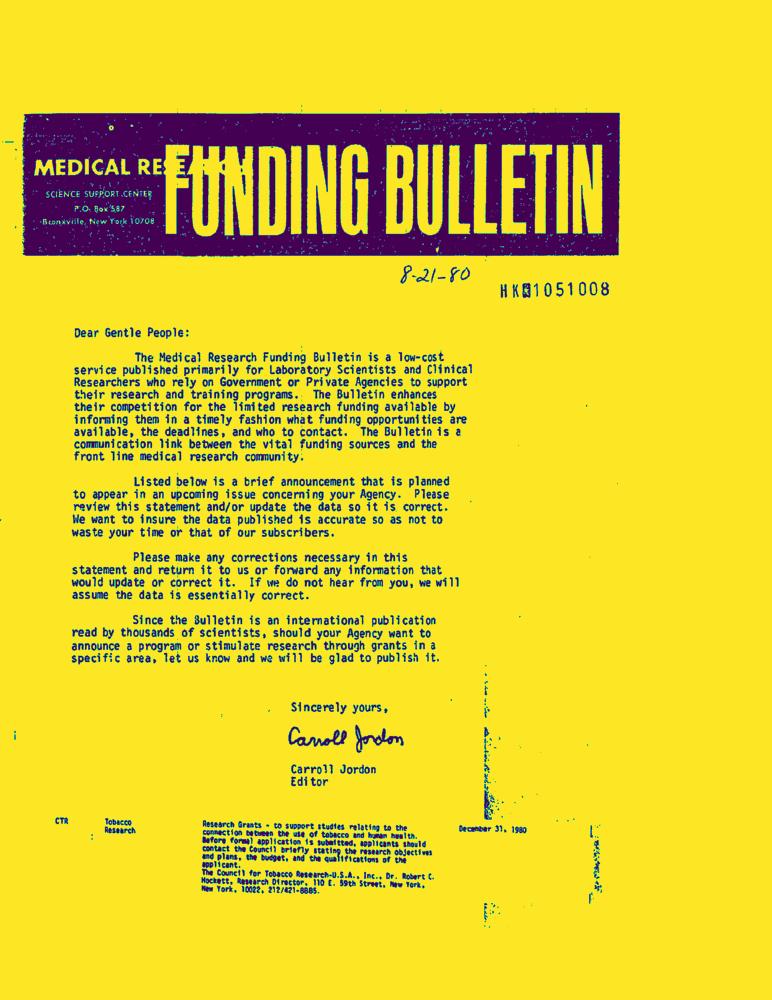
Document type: Letter-Doc